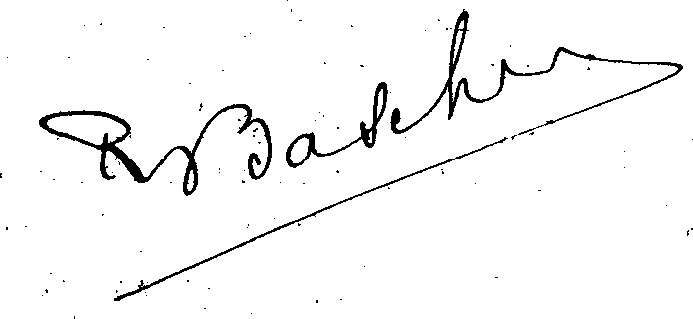
Signature of: rené baschet